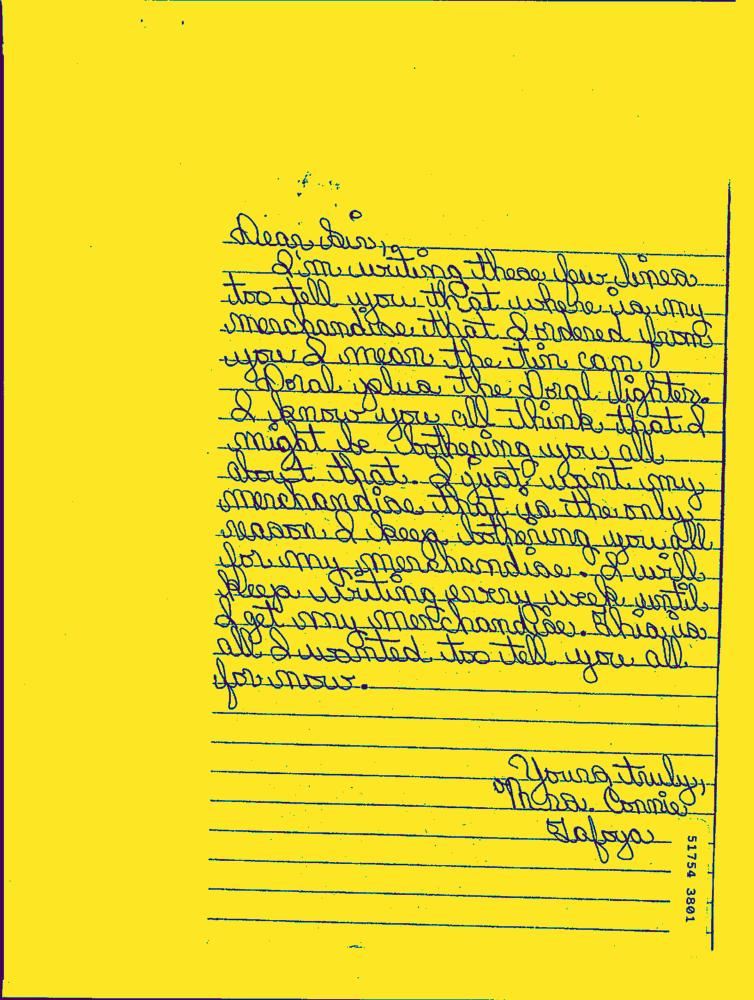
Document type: Hand-Written